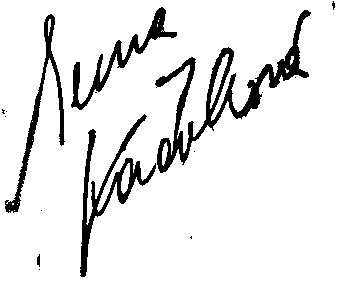
Signature of: irena kačírková